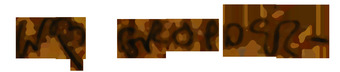
Signature of: william gropper